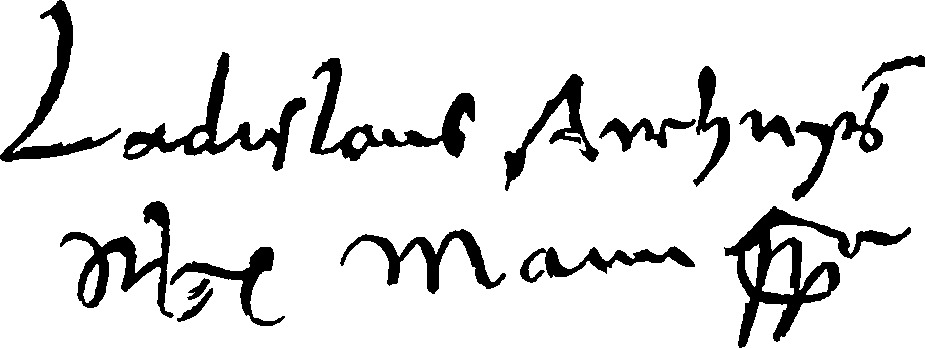
Signature of: lászló szalkai